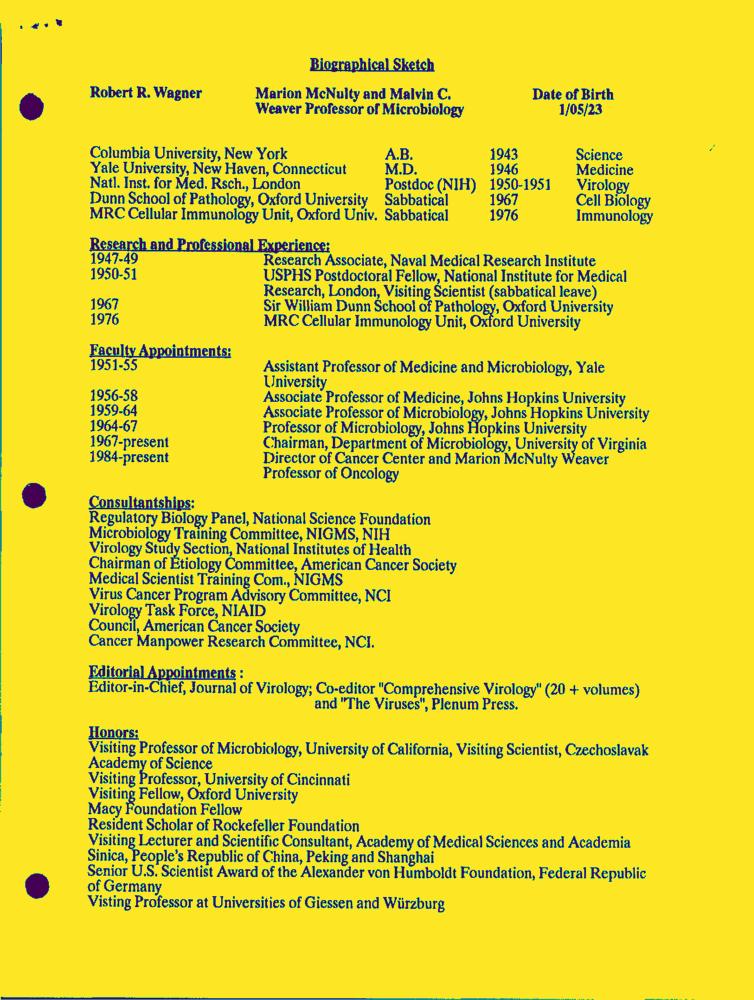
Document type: Resume-Doc